Question: What is the name of the tenant mentioned in the document?
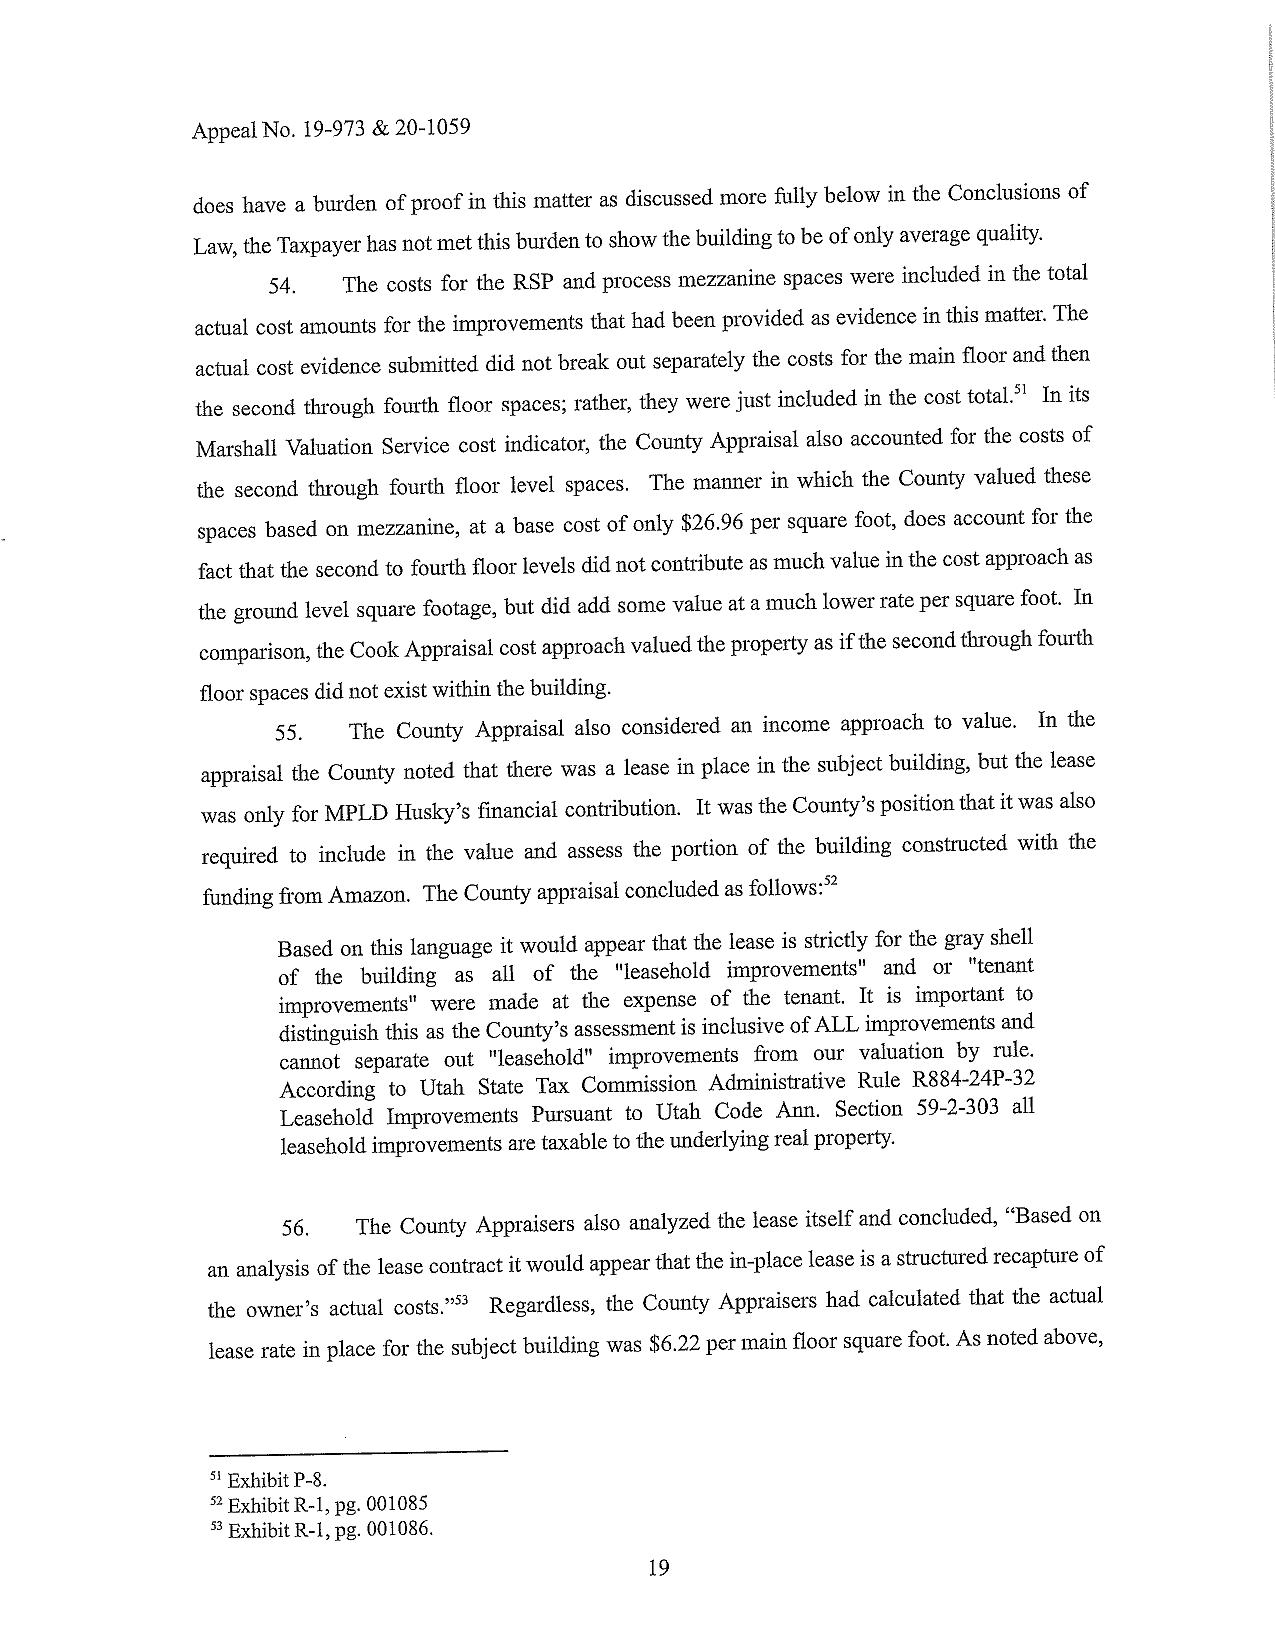
Answer: "MPLD Husky"